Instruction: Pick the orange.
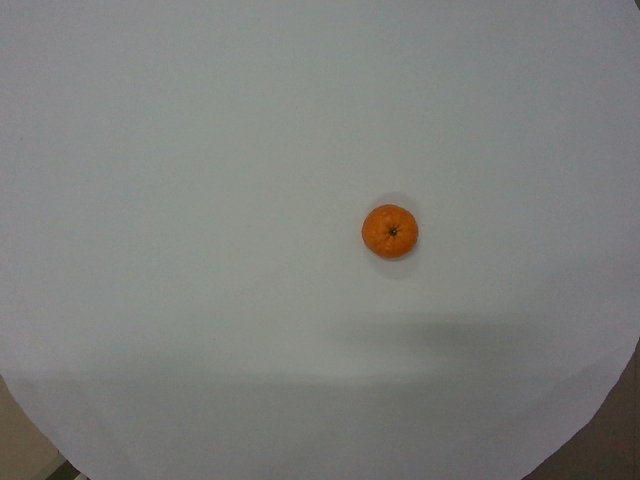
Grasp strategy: vertical